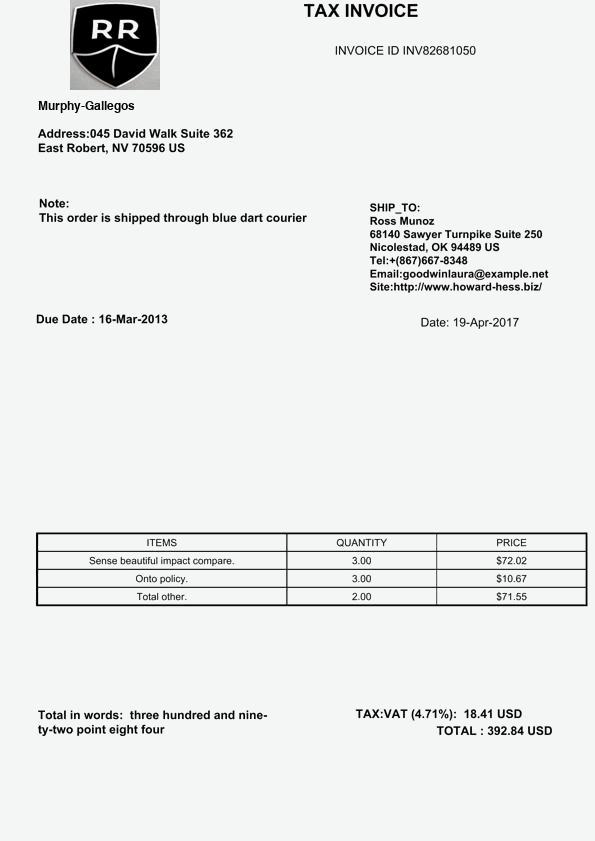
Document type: Invoice